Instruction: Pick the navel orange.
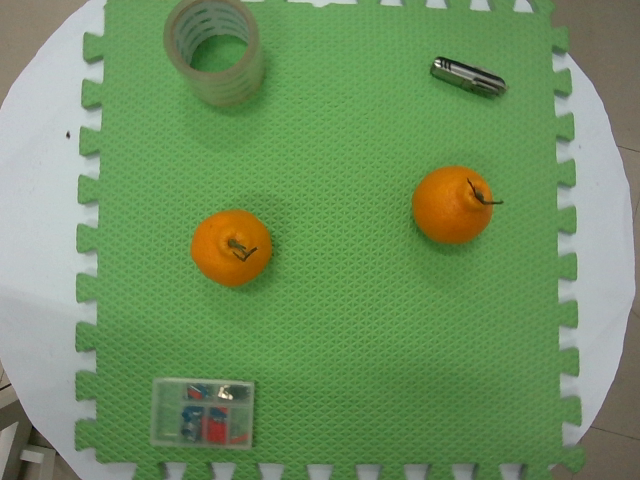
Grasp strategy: vertical